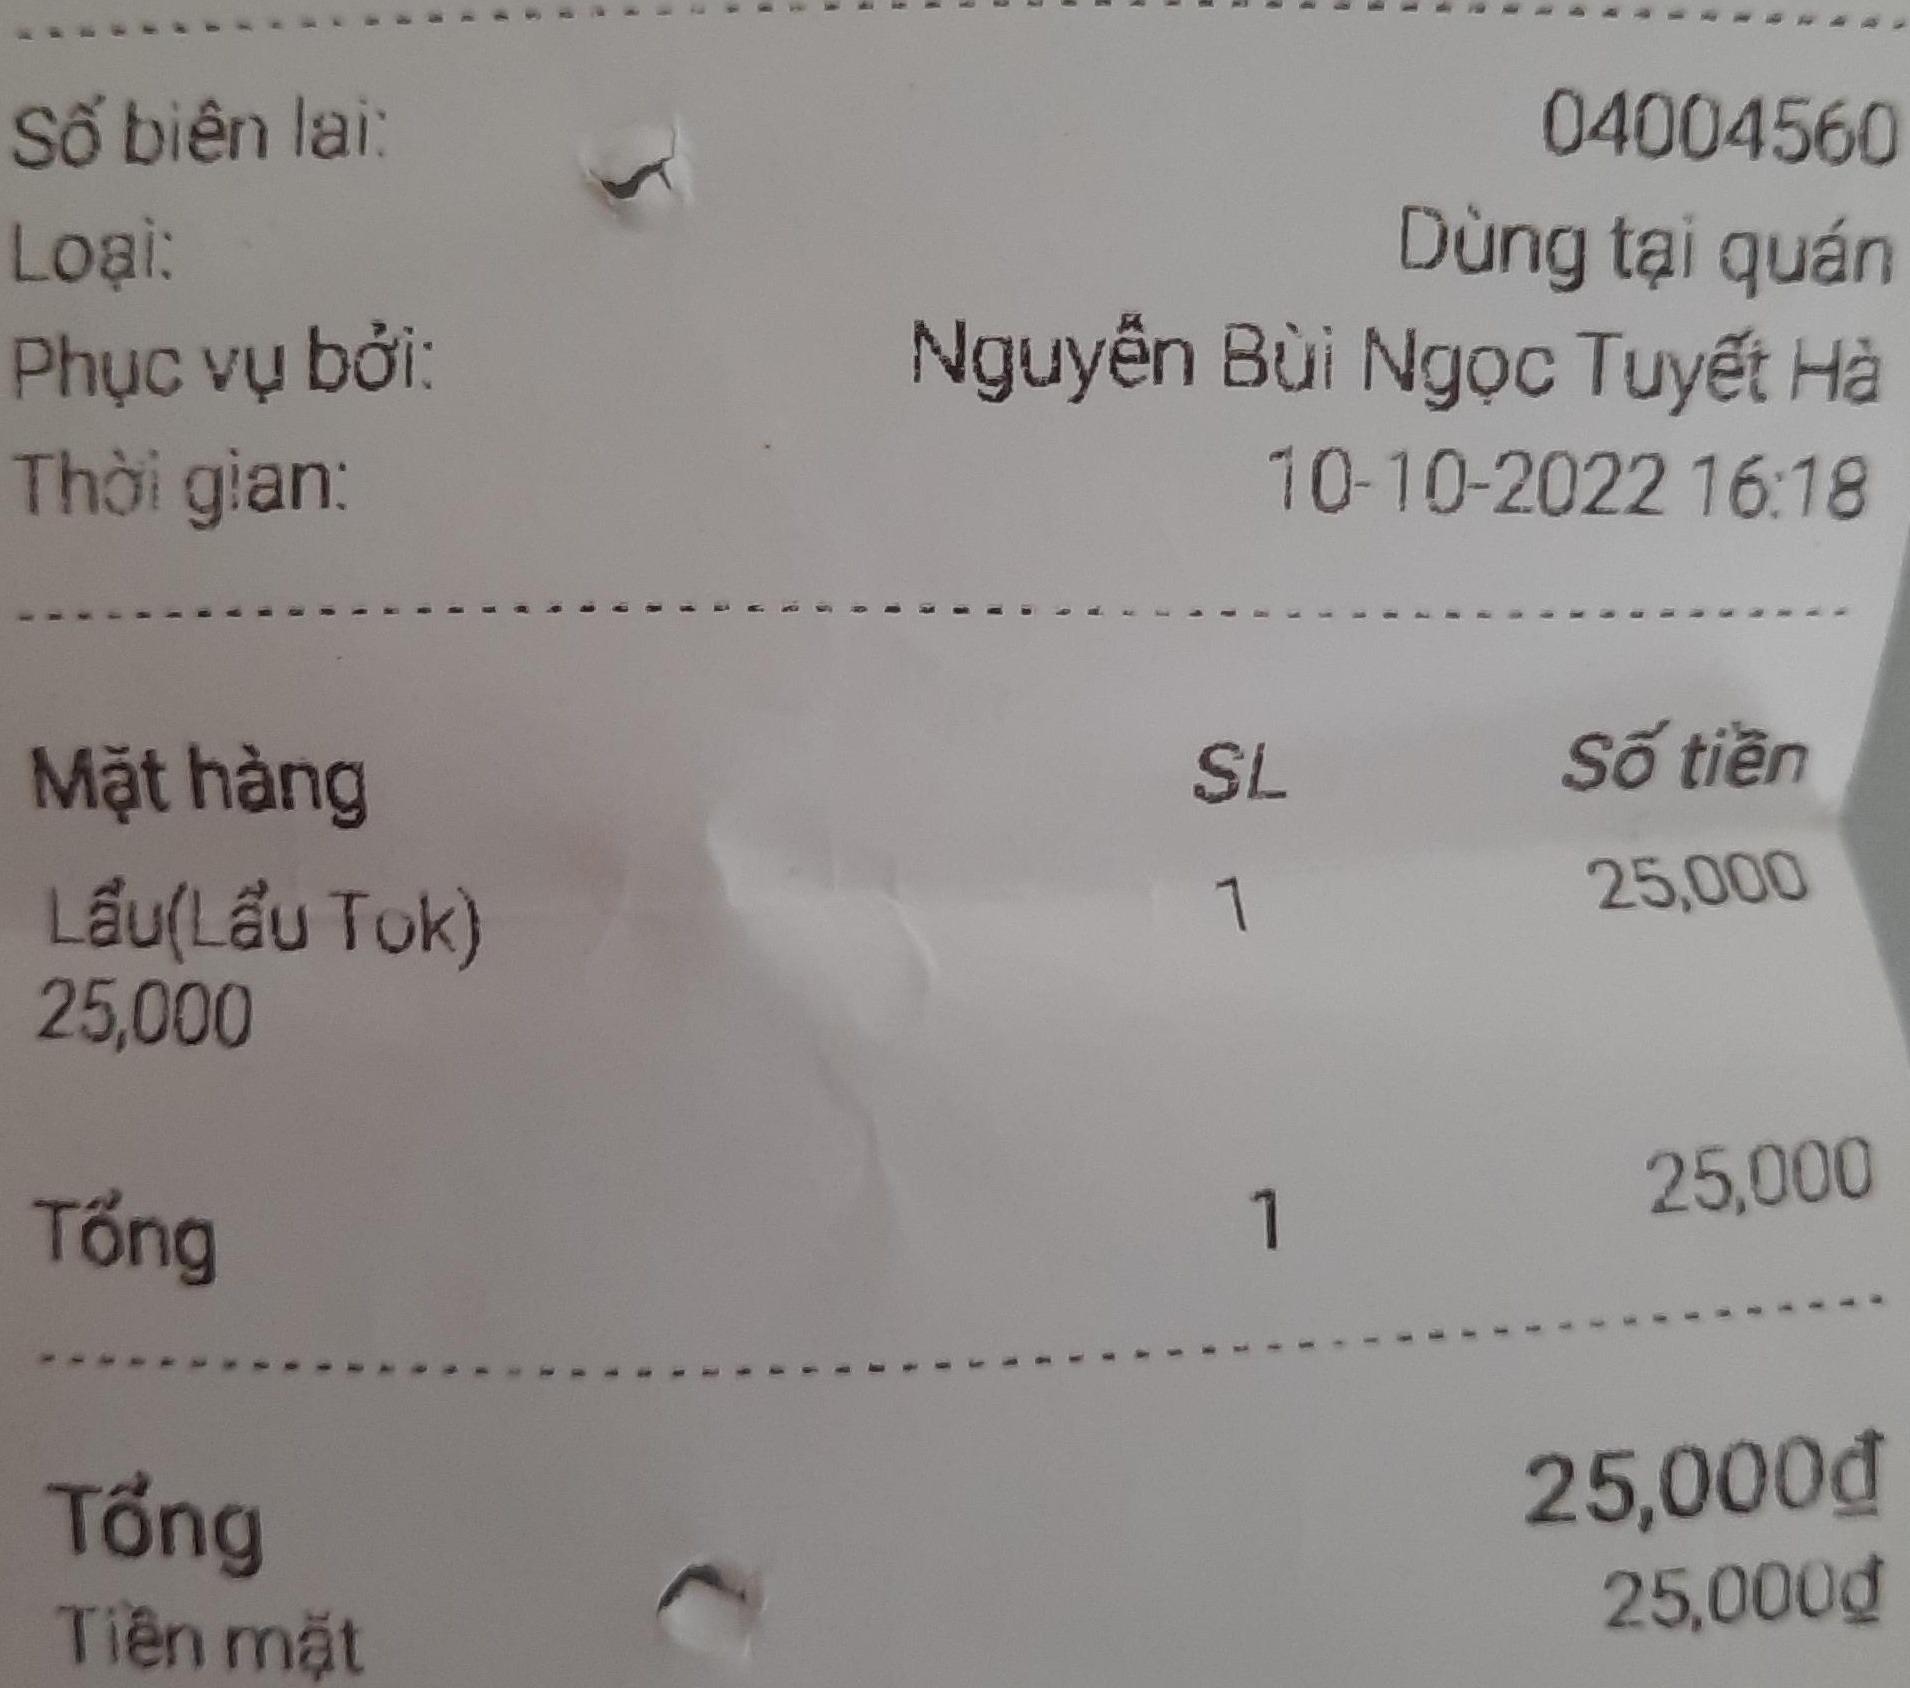
Số biên lai: 04004560
Loại: Dùng tại quán
Phục vụ bởi: Nguyễn Bùi Ngọc Tuyết Hà
Thời gian: 10-10-2022 16:18

<table>
<tr>
<th>Mặt hàng</th>
<th>SL</th>
<th>Số tiền</th>
</tr>
<tr>
<td>Lẩu(Lẩu Tuk) 25,000</td>
<td>1</td>
<td>25,000</td>
</tr>
<tr>
<td>Tổng</td>
<td>1</td>
<td>25,000</td>
</tr>
</table>

Tổng 25,000đ
Tiền mặt 25,000đ